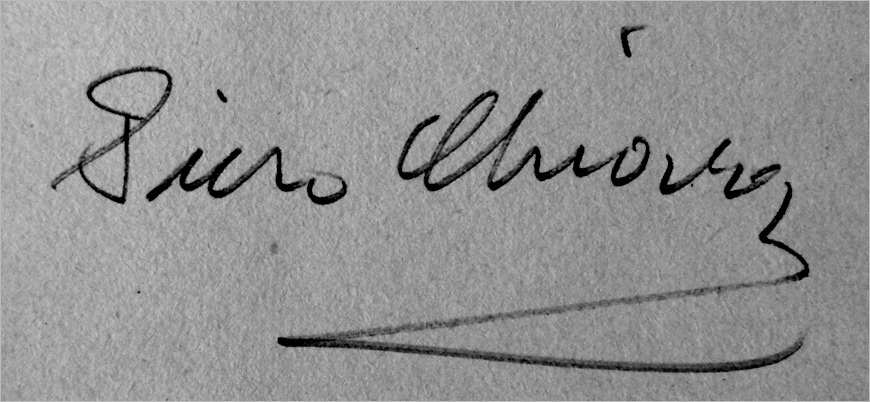
Signature of: piero chiara